Question: What appears to be the issue?
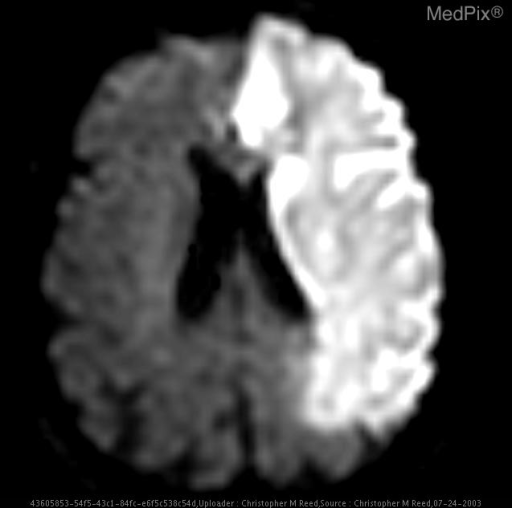
Answer: The findings suggest Non-Enhanced CT - Subtle left sided "insular ribbon sign" with loss of normal gray-white differenciation and overlying sulcal effacement.

MRI - Diffusion weighted images demonstrate marked intensity over the entire left ACA and MCA territories. Corresponding ADC hypointensity seen in this case confirms that there has been an acute infarct. The displayed FLAIR image further reveals the hyperintensity involving these same regions. Note the sparing of the PCA territory on the affected side. Selected MRA image of the bilateral carotid arteries demonstrates occlusion of the left ICA shortly after the bifurcation. Note the vertebrobasilar system is intact, supplying the PCA territories.. Diffusion weighted Image(DWI)from MRI TIA Protocol performed after NECT.. The patient might have a history of Acute onset right sided neurological collapse two hours prior to presentation..